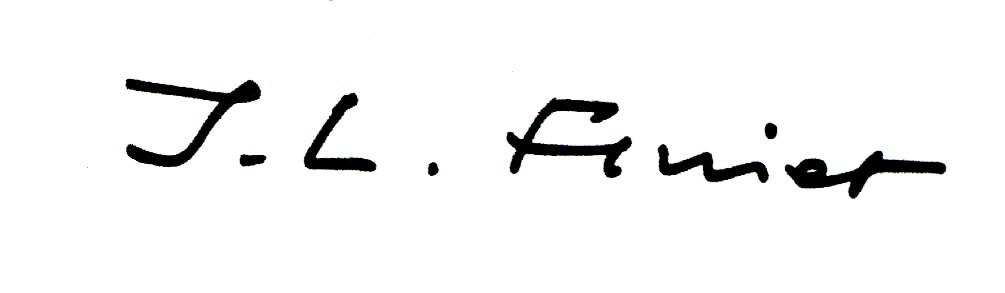
Signature of: jean louis ferrier